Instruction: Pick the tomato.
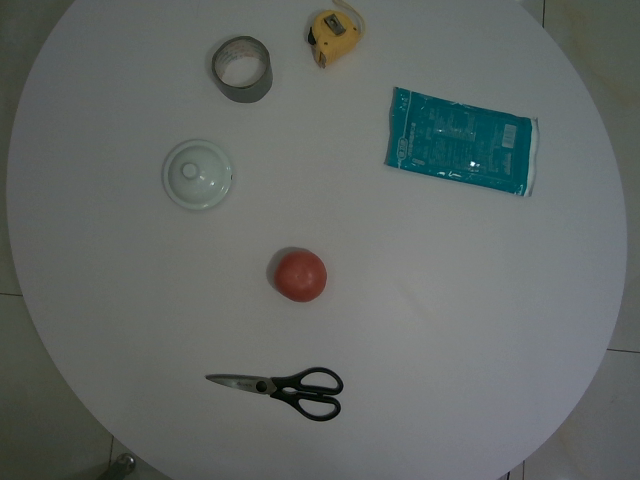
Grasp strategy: vertical